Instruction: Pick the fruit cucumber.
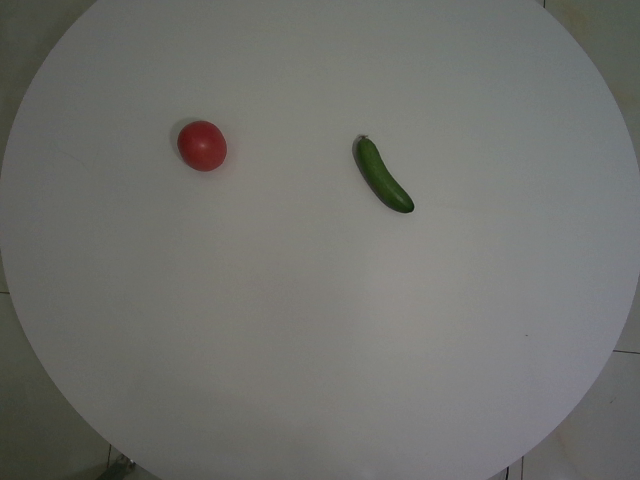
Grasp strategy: vertical